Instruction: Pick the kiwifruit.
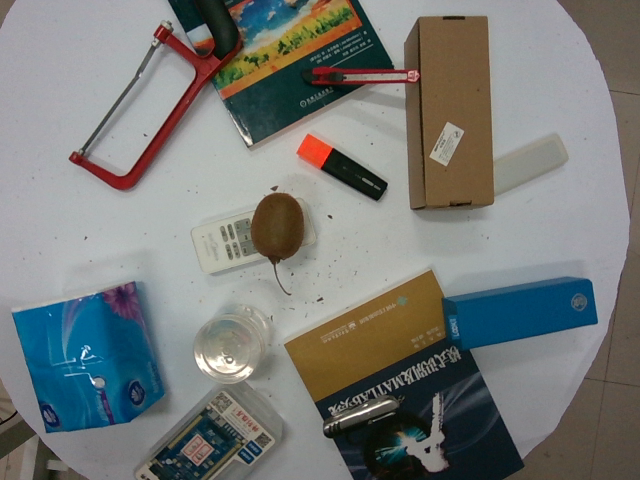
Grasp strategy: vertical